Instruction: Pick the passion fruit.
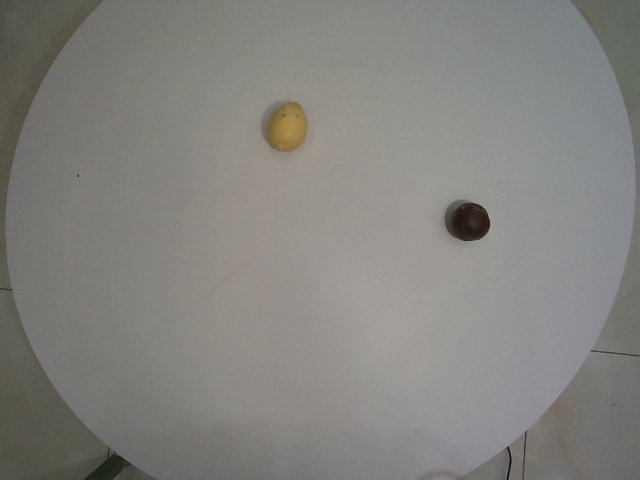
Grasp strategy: vertical